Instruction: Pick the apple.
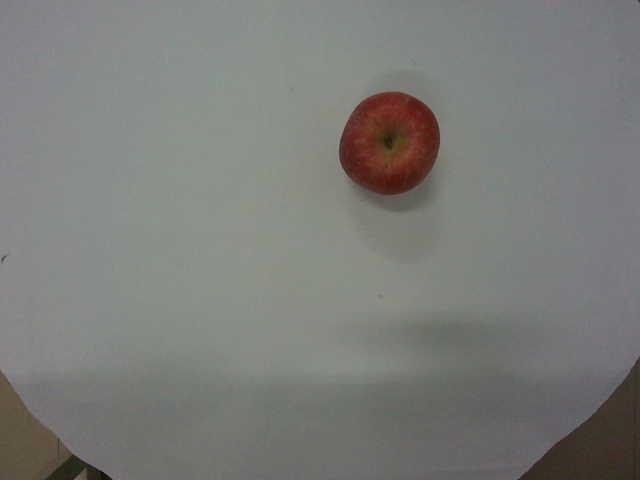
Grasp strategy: vertical